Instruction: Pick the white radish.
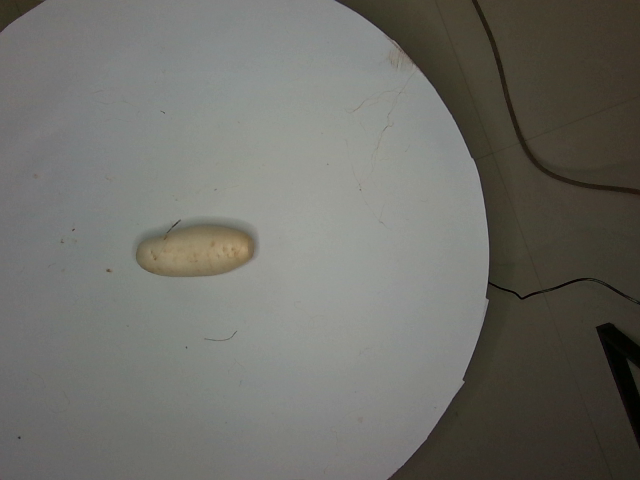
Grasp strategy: vertical